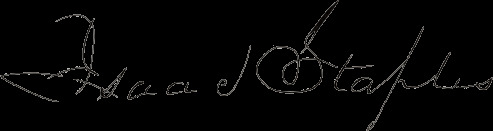
Signature of: isaac staples